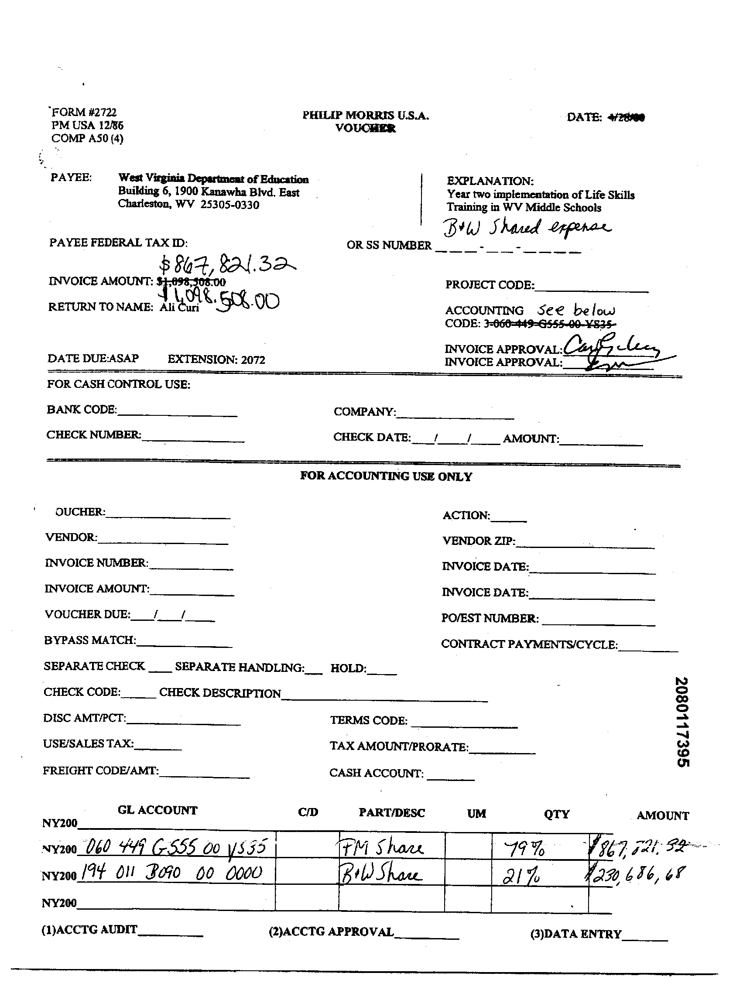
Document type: Invoice